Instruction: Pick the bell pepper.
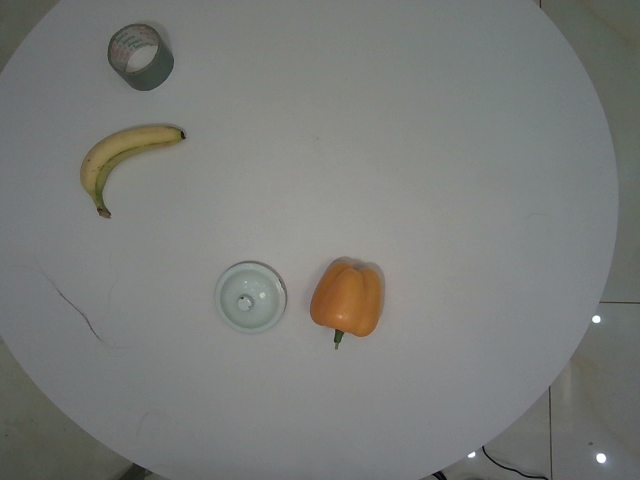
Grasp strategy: vertical